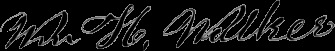
Signature of: william holmes walker